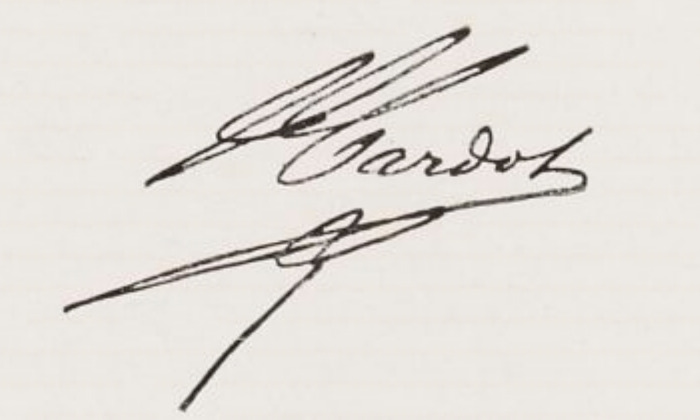
Signature of: jules cardot